Question: How is the history relevant to the case?
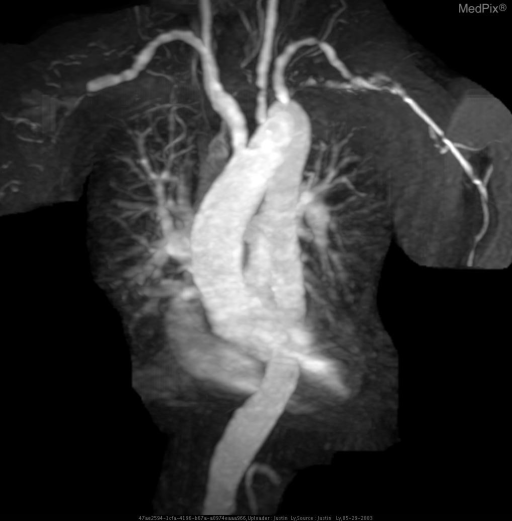
Answer: The patient's history of 55 year old Asian female with history of polymyalgia rheumatica, presenting with pulseless upper extremities. is key in understanding the case.